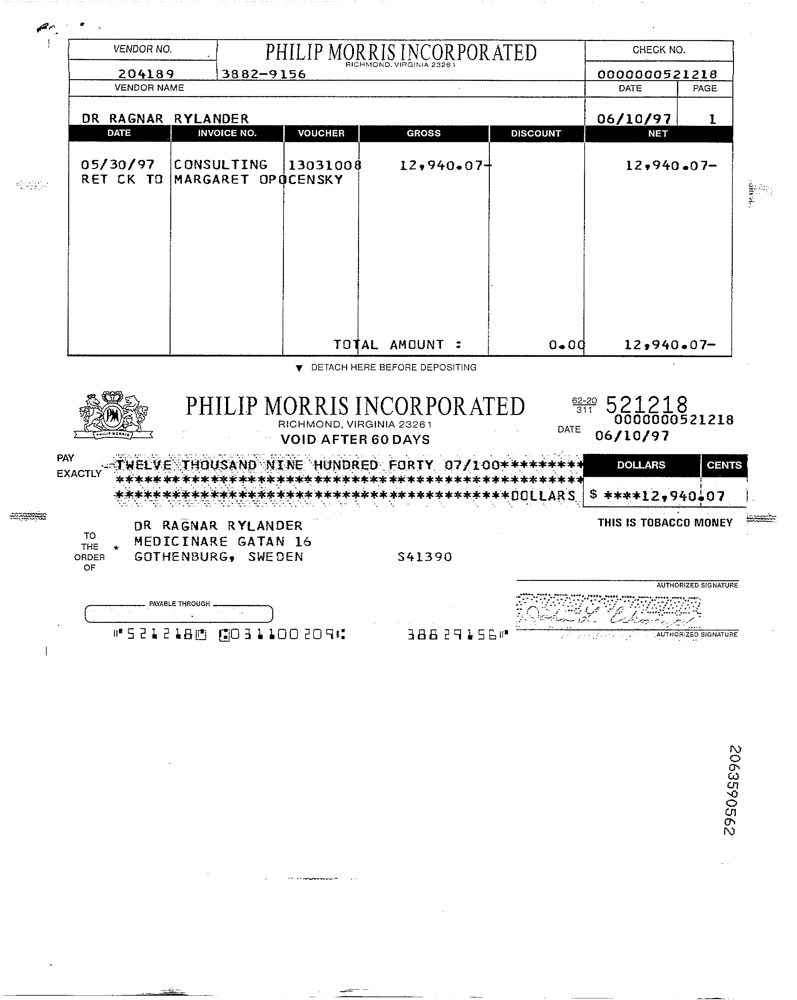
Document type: Invoice